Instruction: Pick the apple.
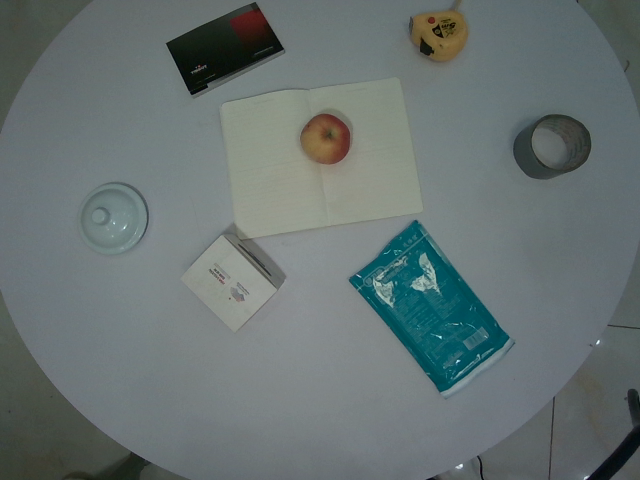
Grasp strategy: vertical